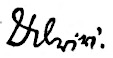
Signature of: hermann ulrici